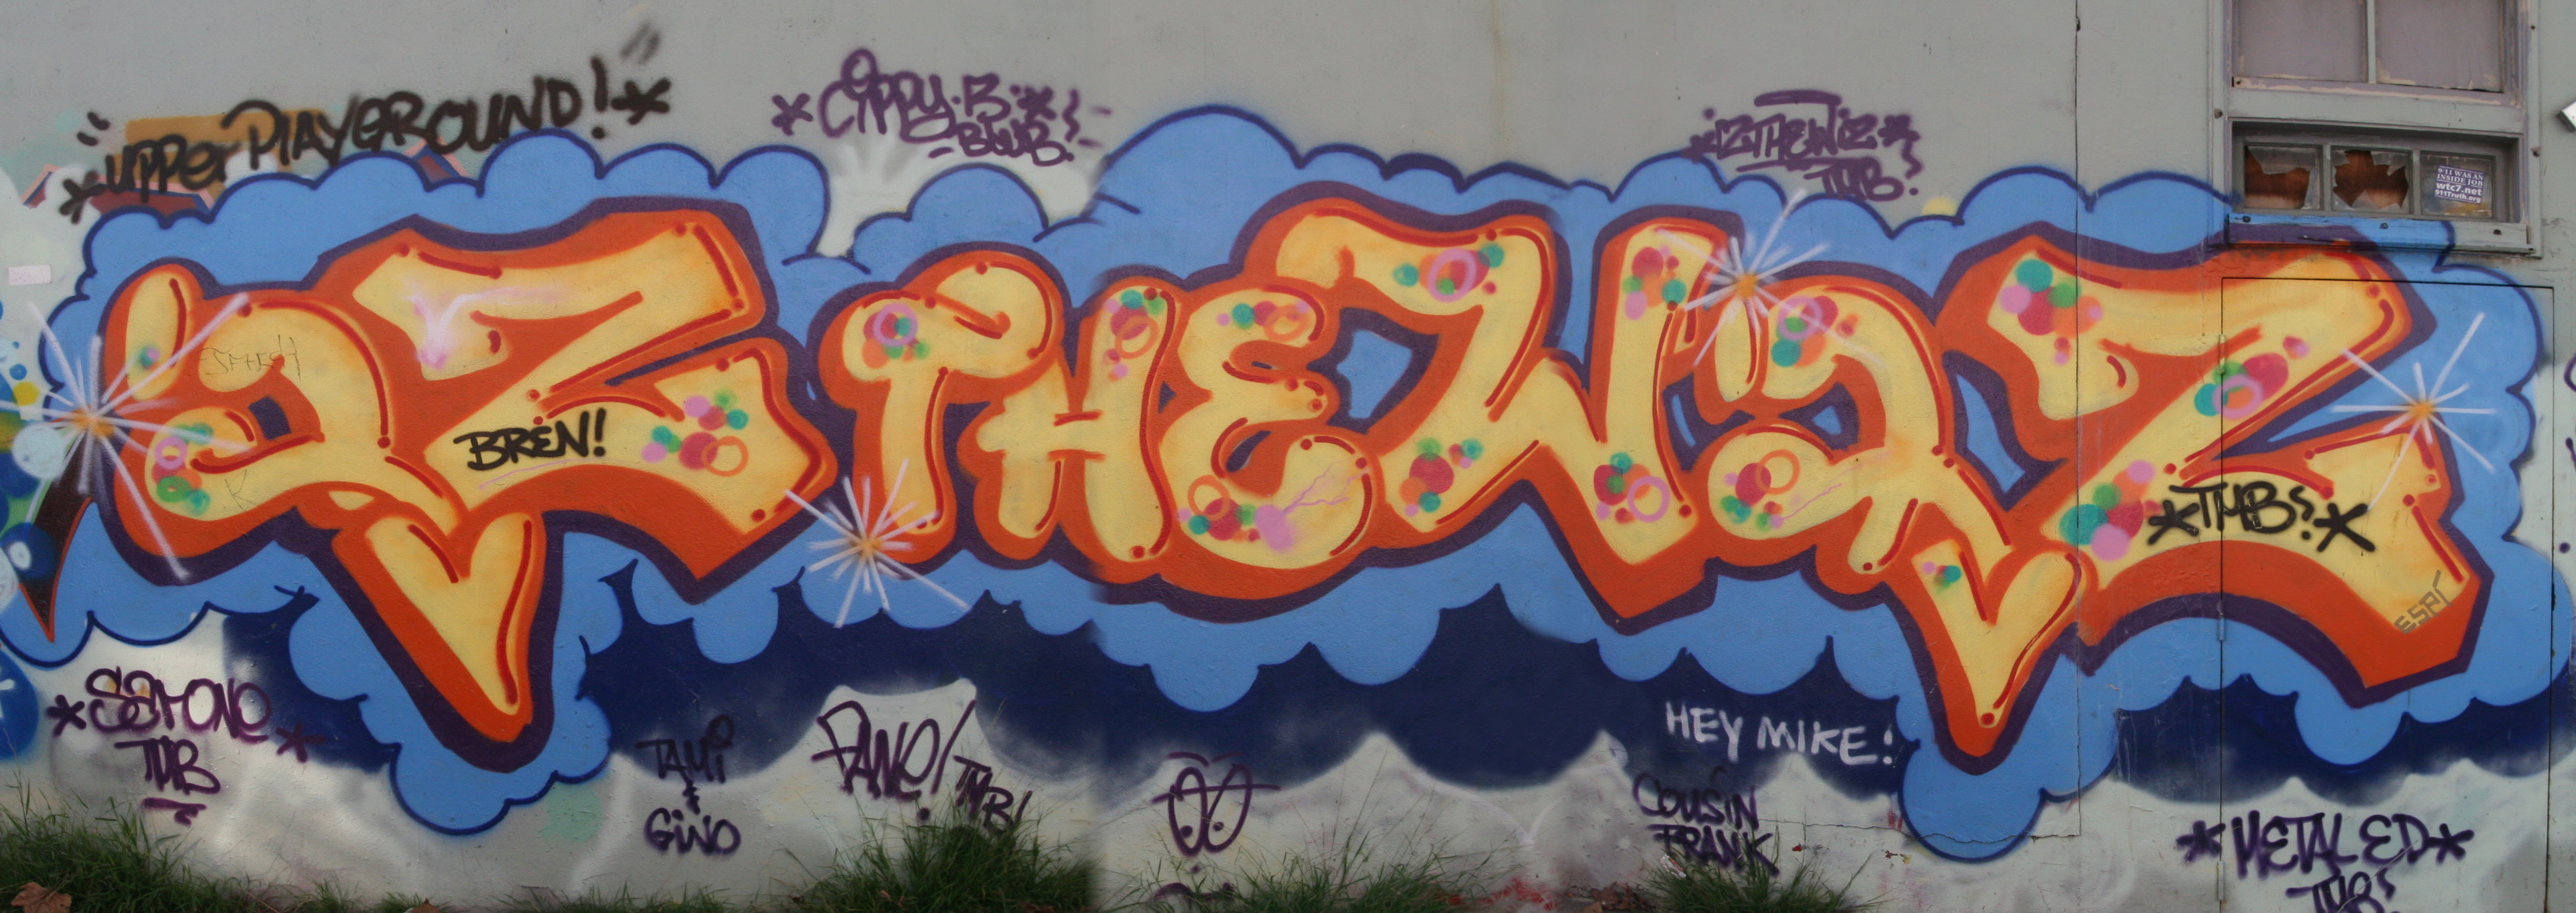
Signature of: iz the wiz